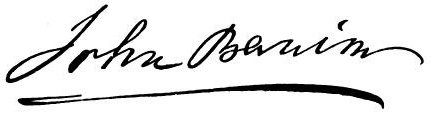
Signature of: john banim